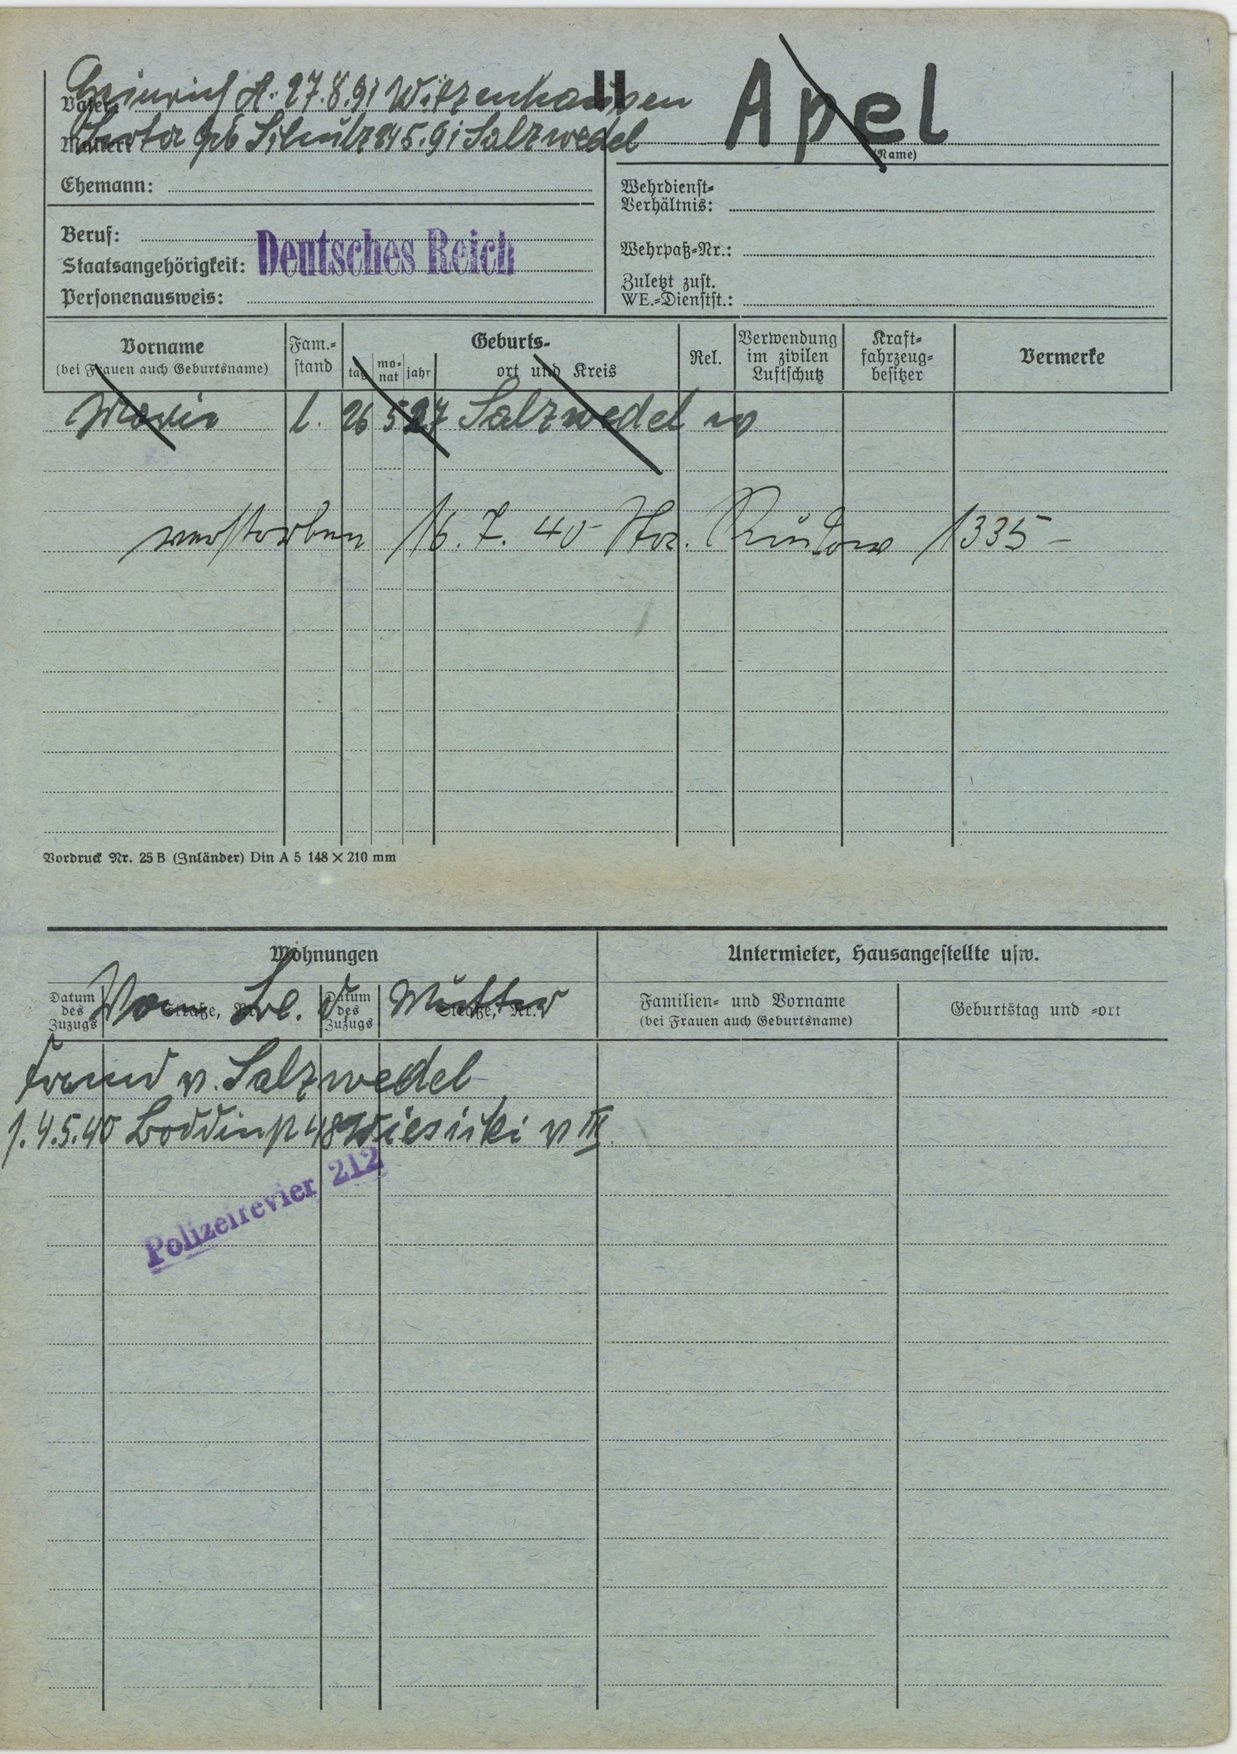
Apel